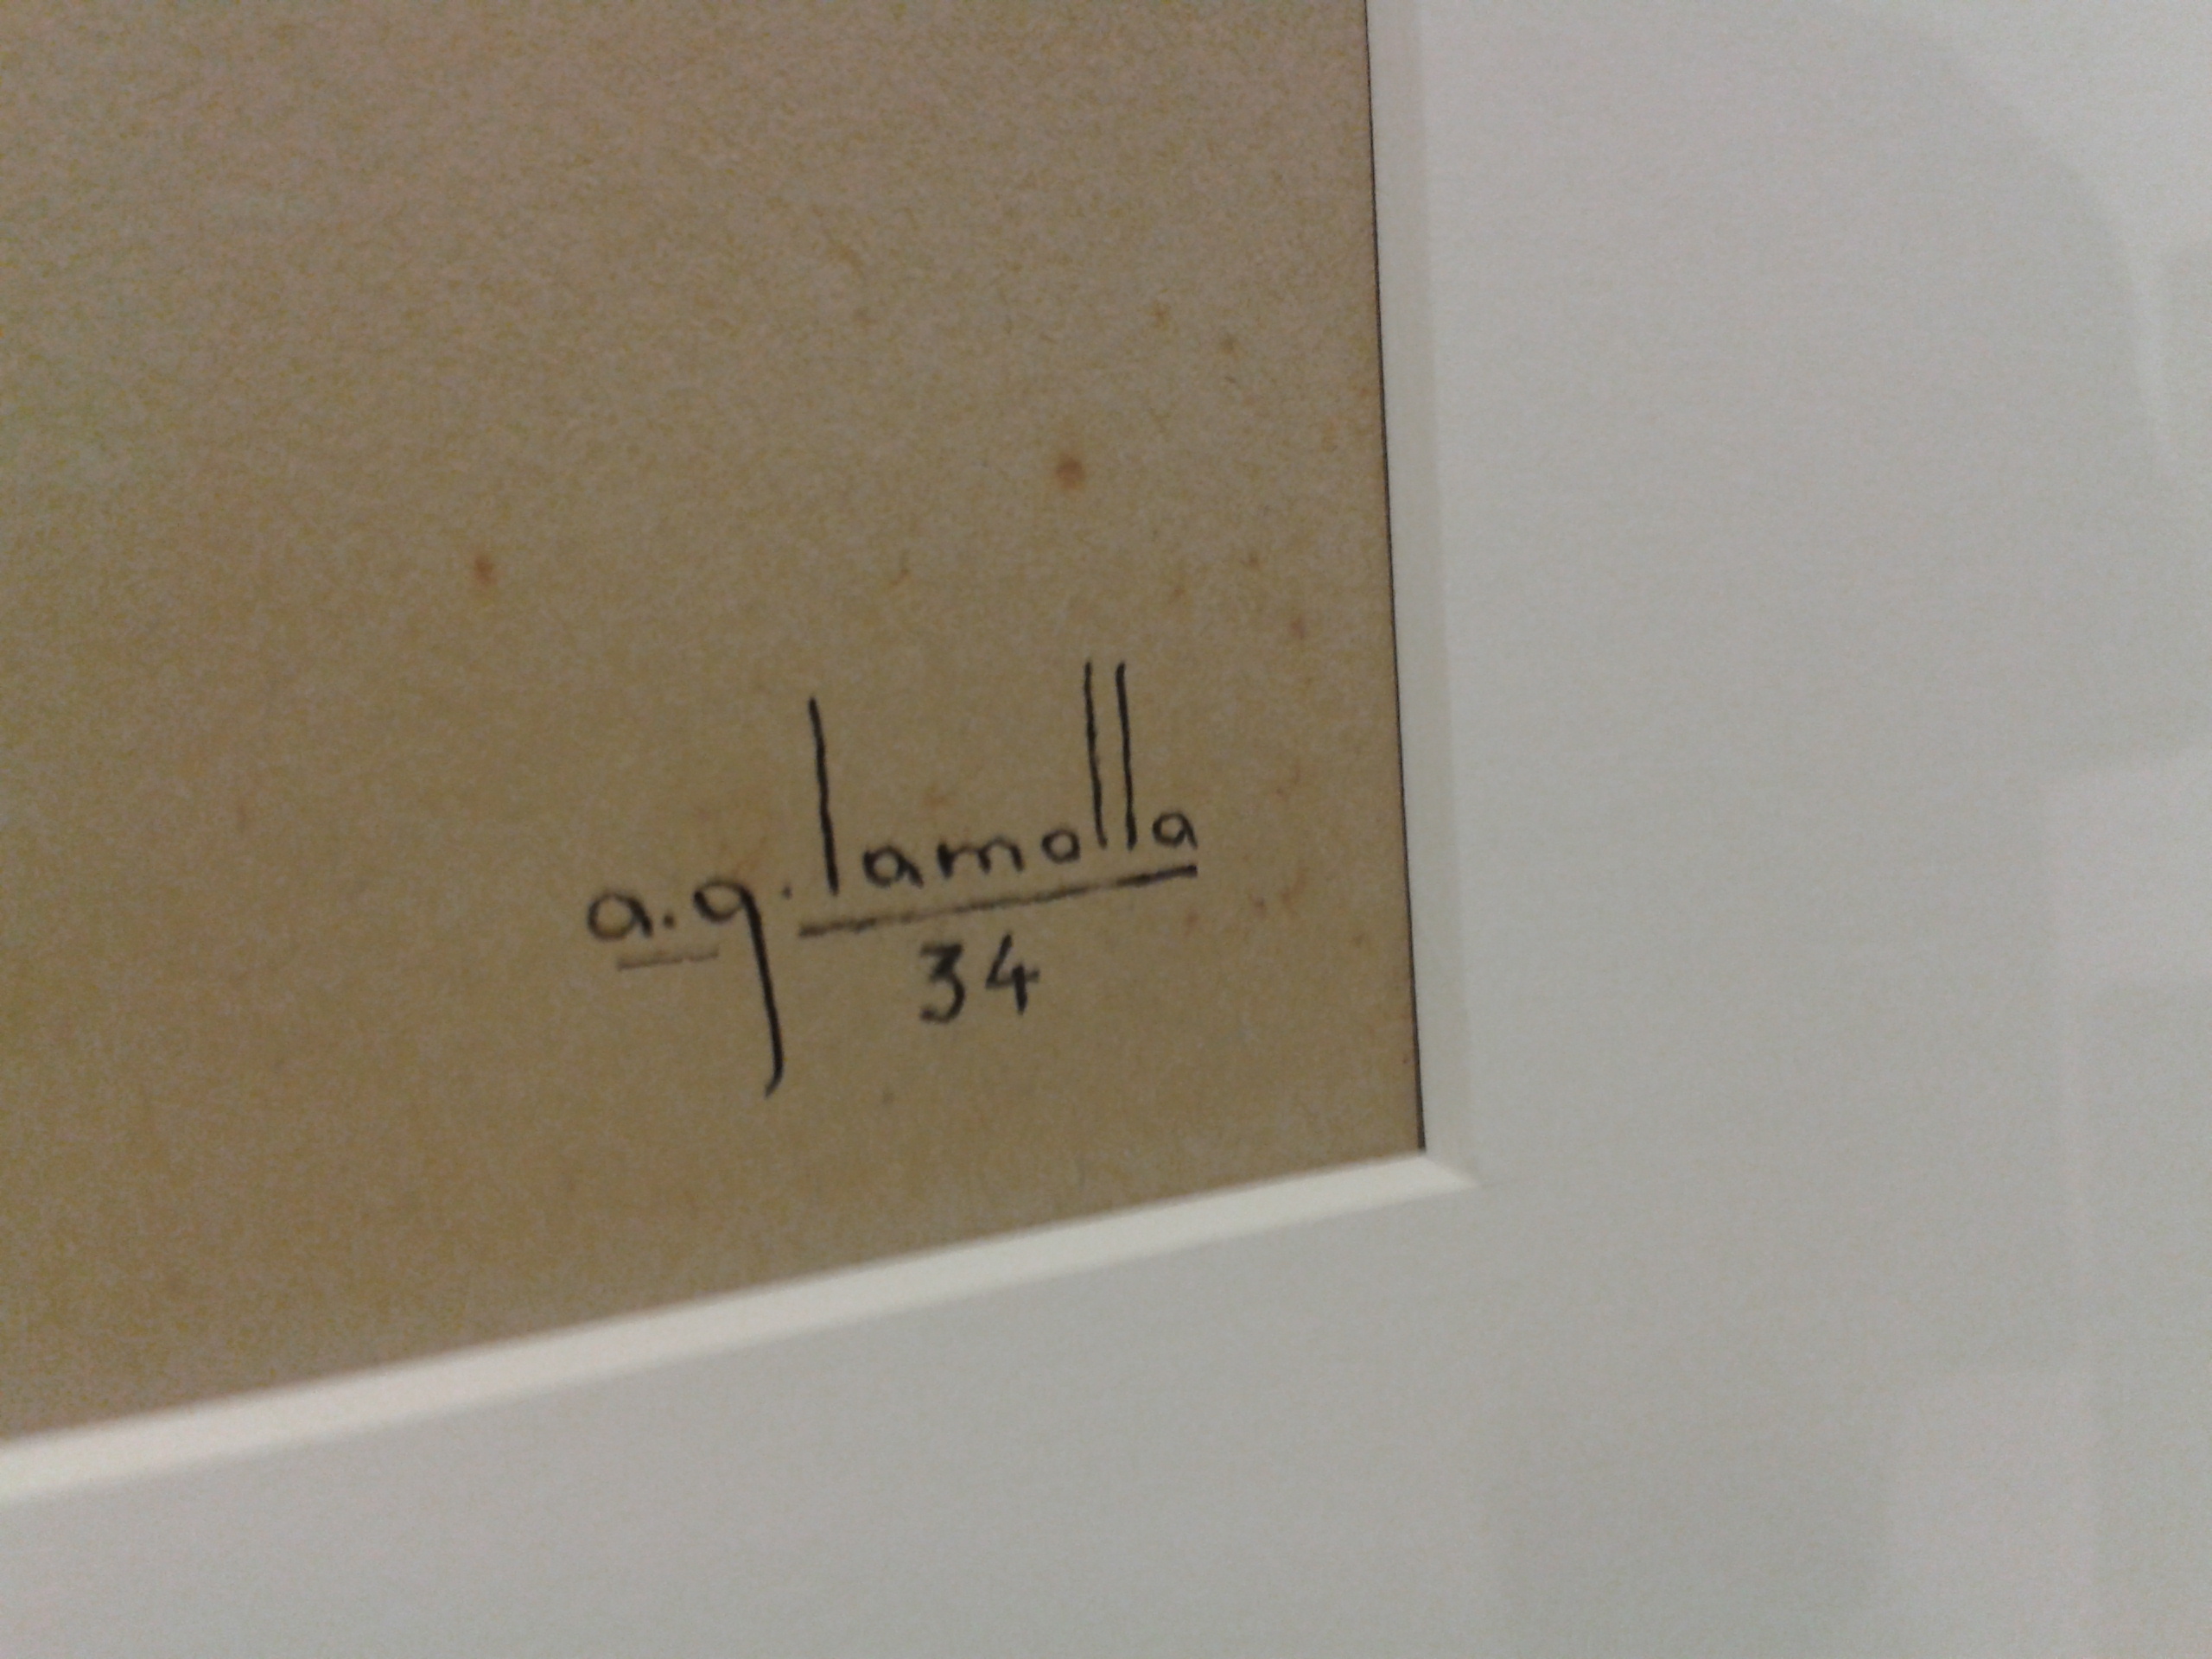
Signature of: antoni garcia i lamolla